Question: What type of tax is indicated in the document, personal property or real estate?
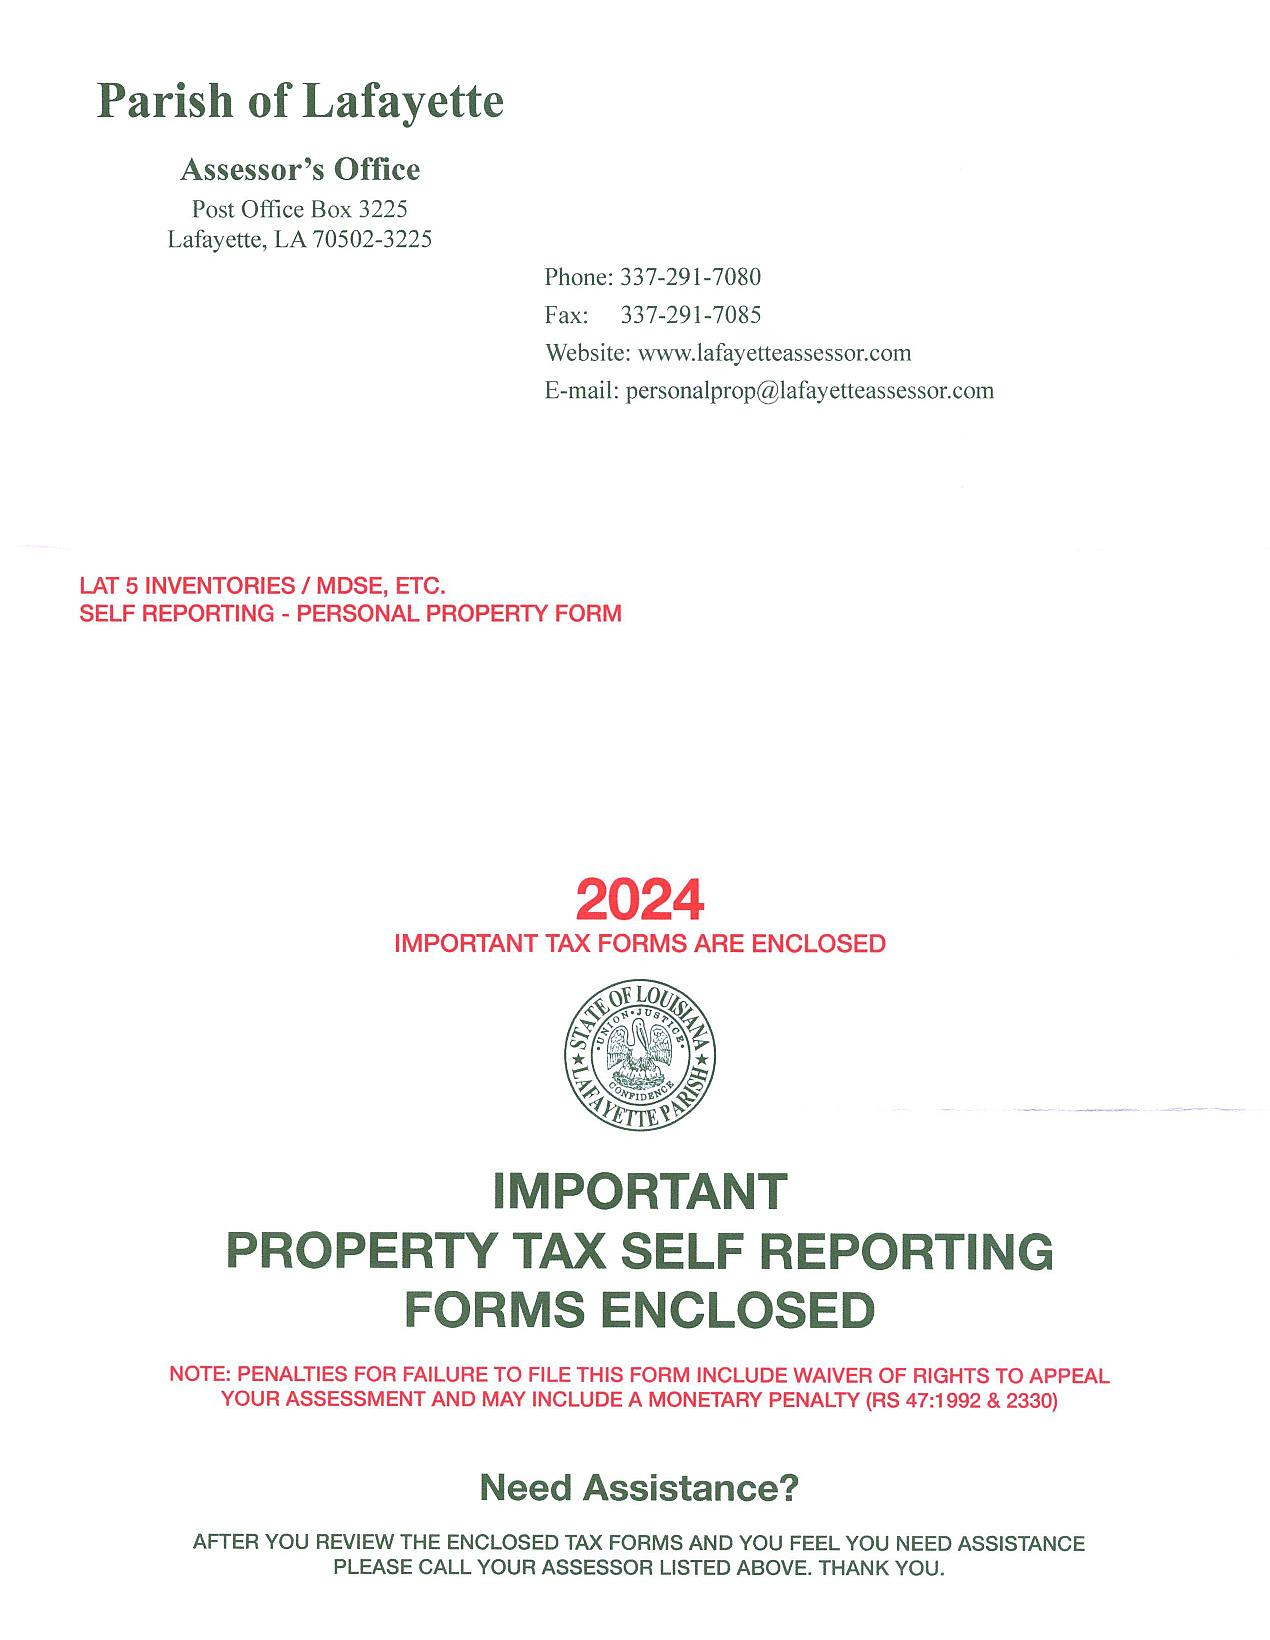
Answer: "Personal Property"